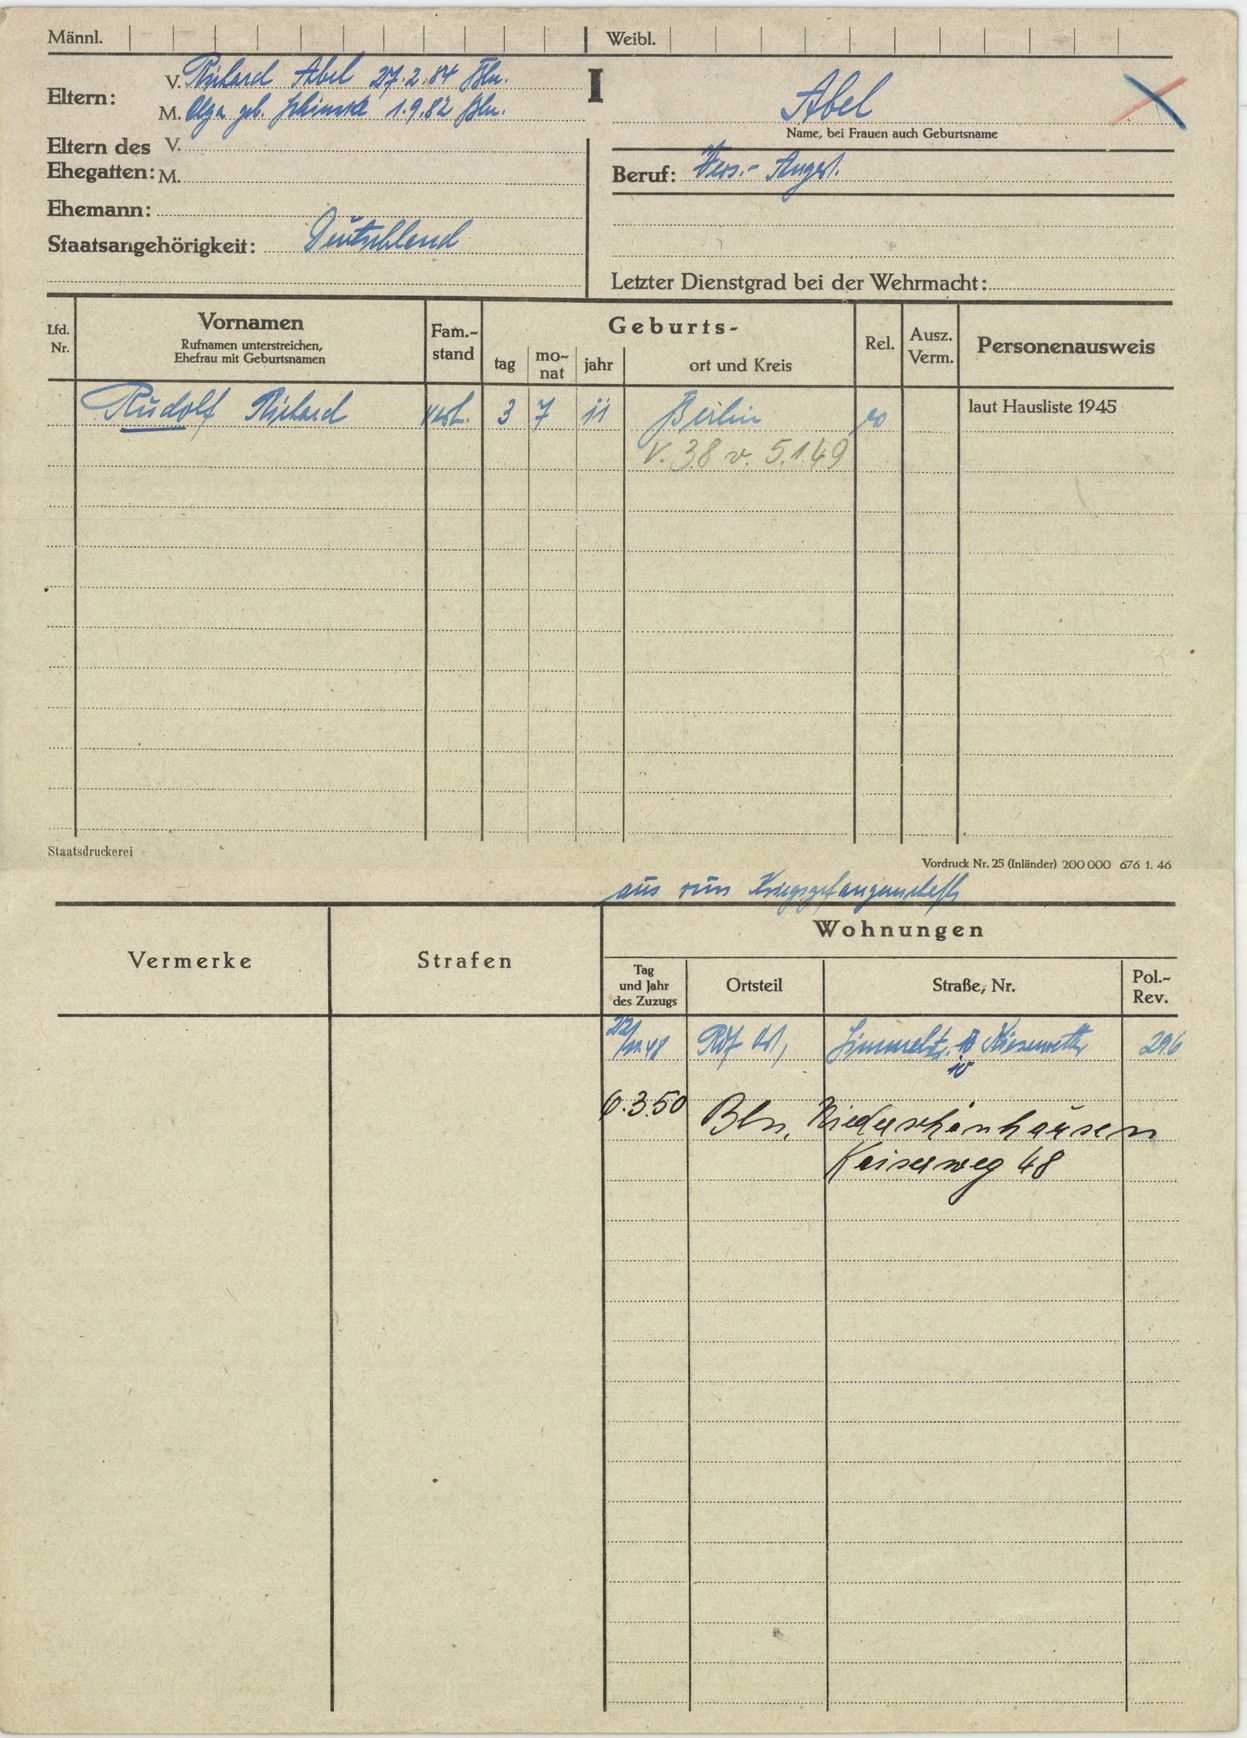
Abel